Question: In what way does the history help explain the case?
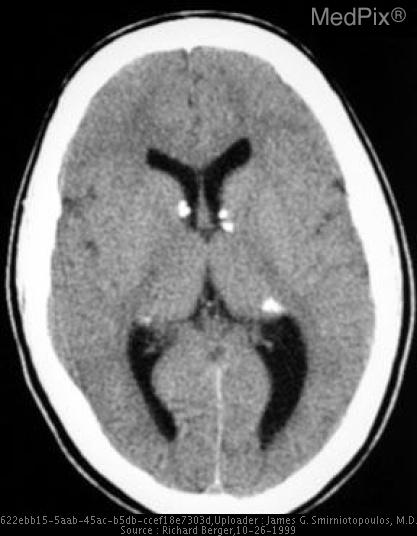
Answer: The patient's history of Seizures since age two. Mild mental handicap. is key in understanding the case.